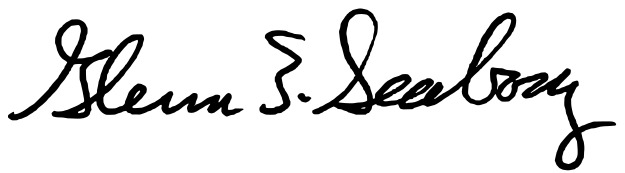
Signature of: glenn t seaborg